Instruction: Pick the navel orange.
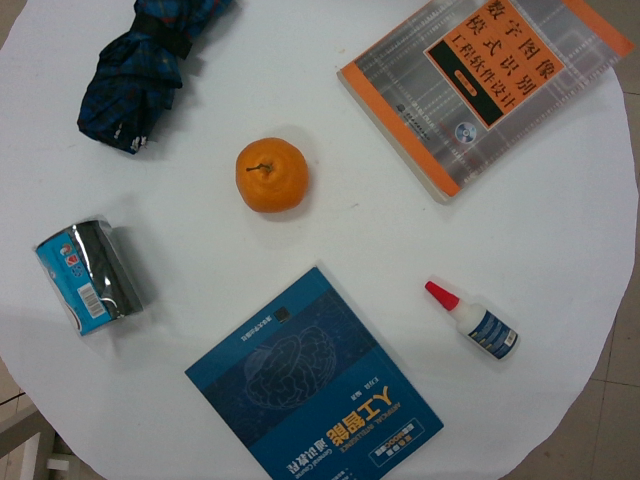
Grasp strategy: vertical